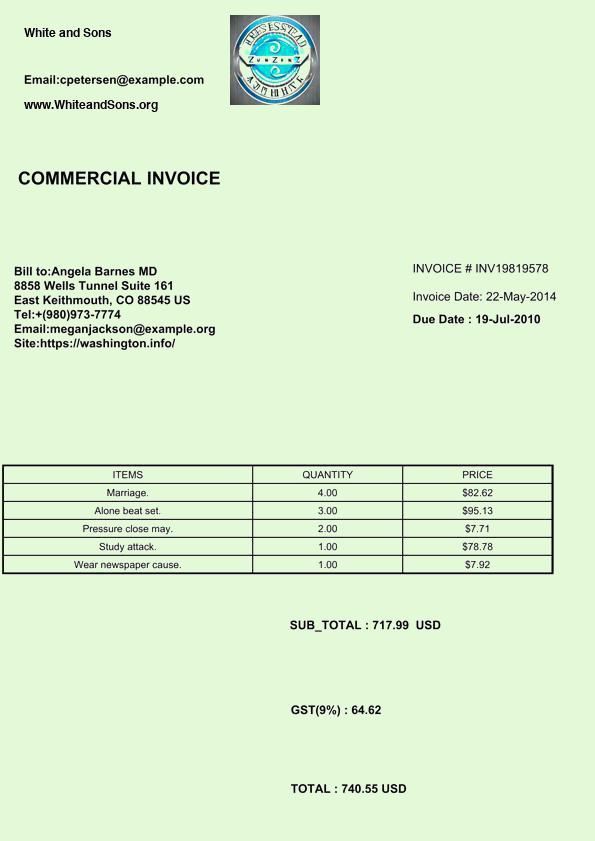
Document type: Invoice